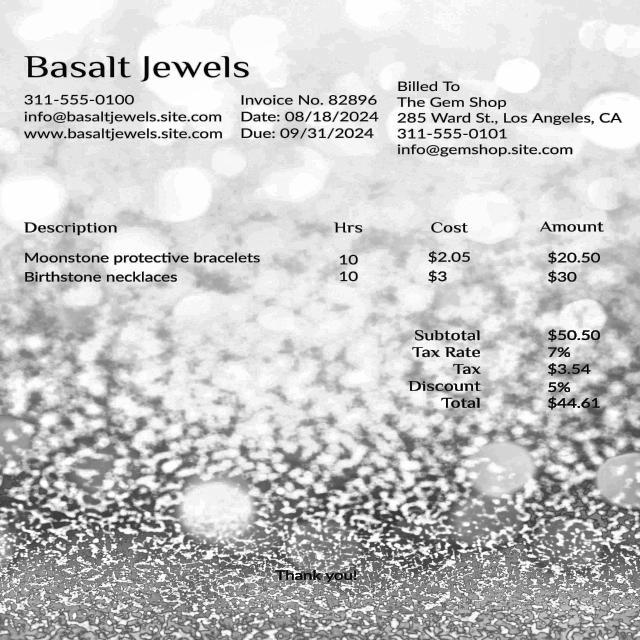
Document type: Invoice